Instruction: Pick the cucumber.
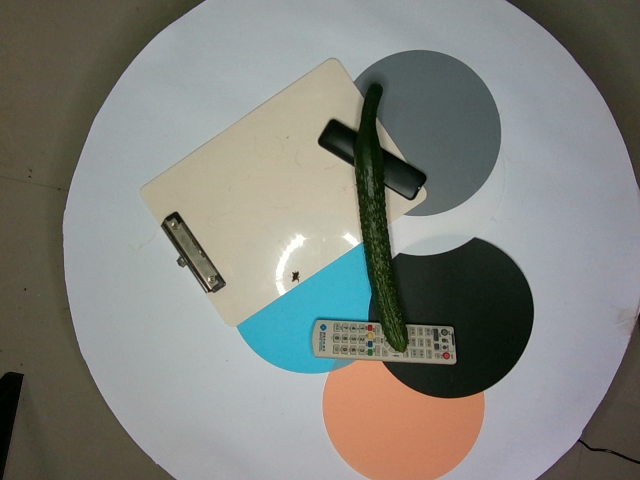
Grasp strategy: vertical